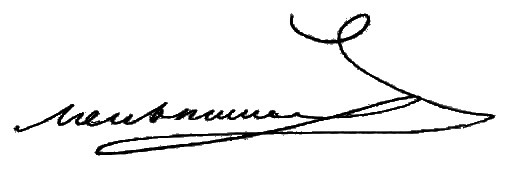
Signature of: pavel melnikov